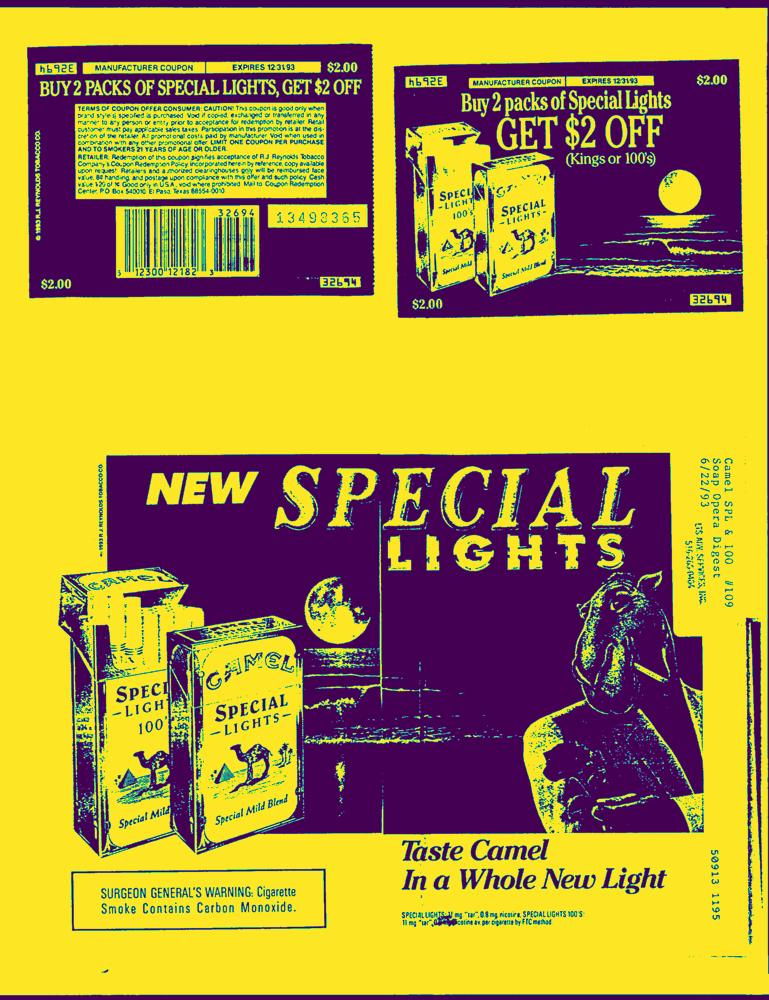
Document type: AD